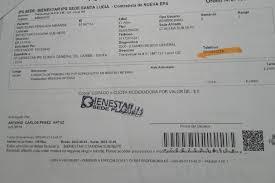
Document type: Invoice